Question: What appears to be the issue?
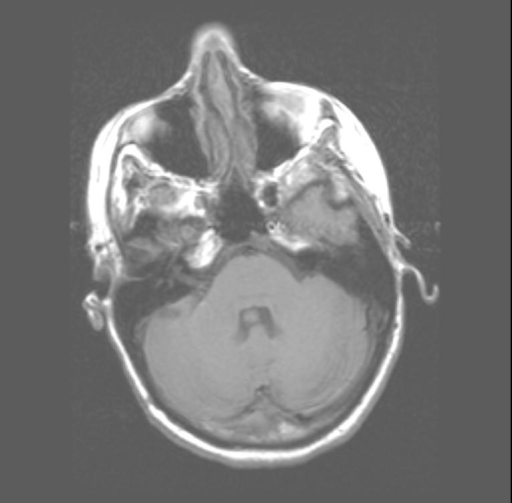
Answer: The findings suggest T1W gray matter isointense mass in fourth ventricle on T1 MRI.. T1 isointense mass in 4th ventricle. The patient might have a history of 46 year old woman with history of new onset headaches..